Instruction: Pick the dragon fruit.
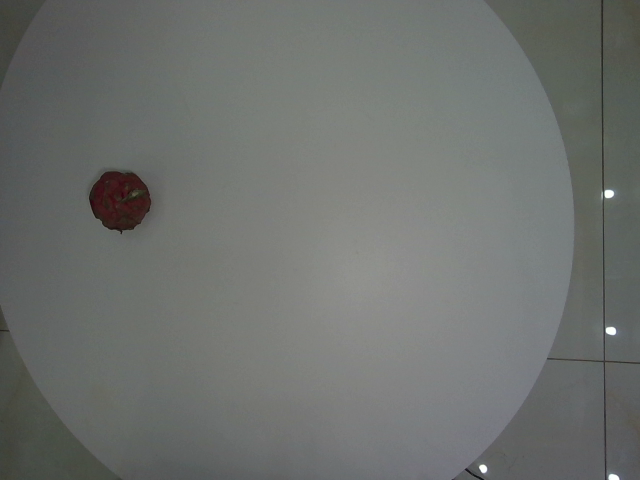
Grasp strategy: vertical